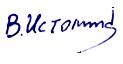
Signature of: vladimir istomin